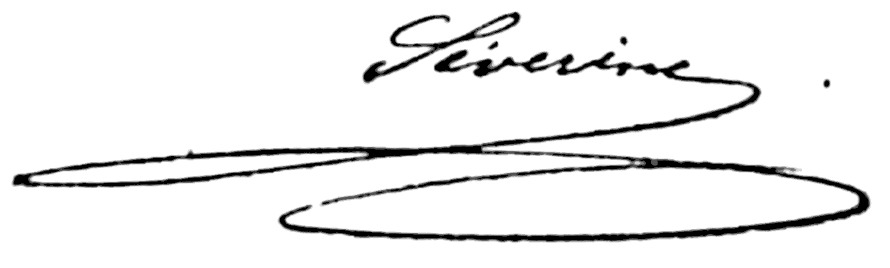
Signature of: séverine